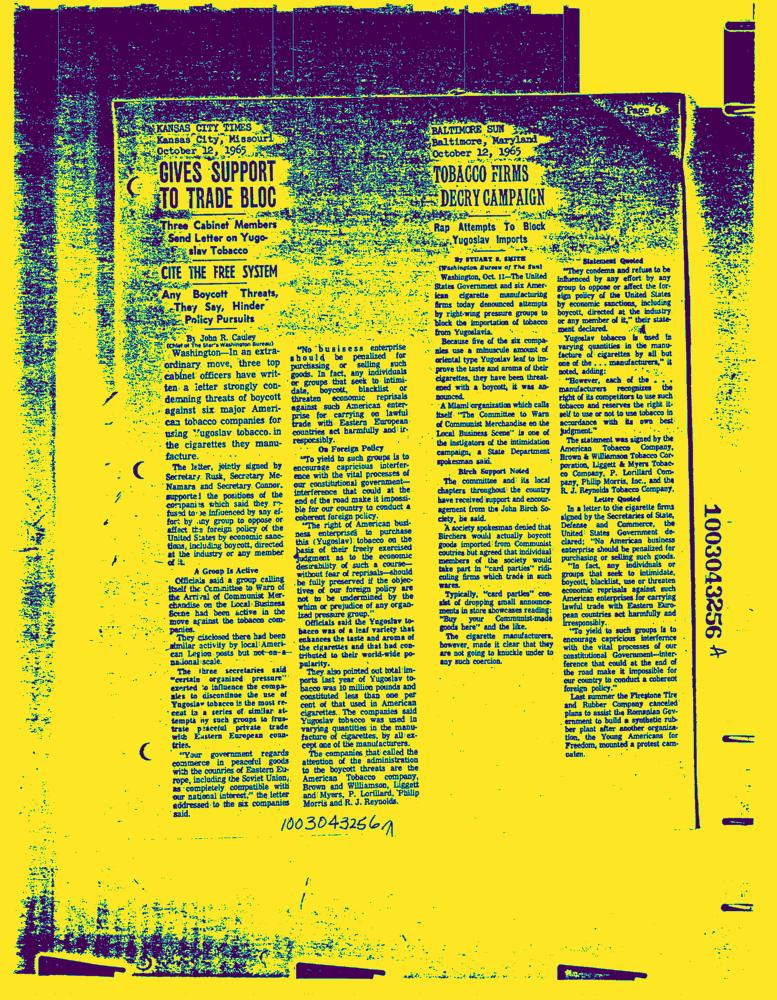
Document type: News-Article